Question: How is the history relevant to the case?
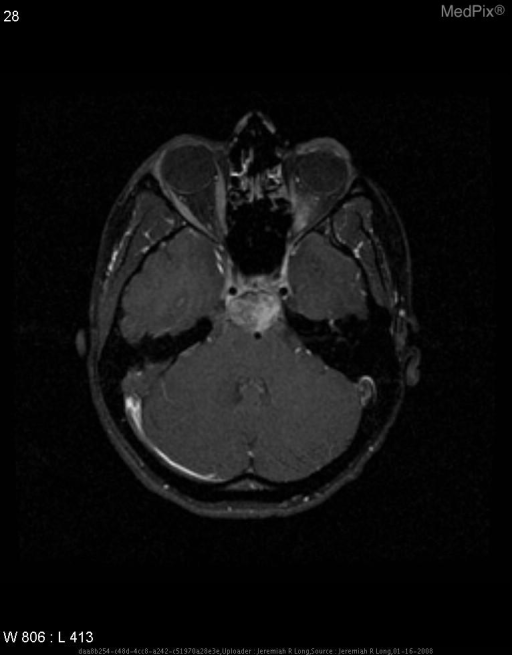
Answer: The patient's history of 20 year-old female with a history of diplopia presents to the emergency department. is key in understanding the case.